Question: Describe the condition in detail:
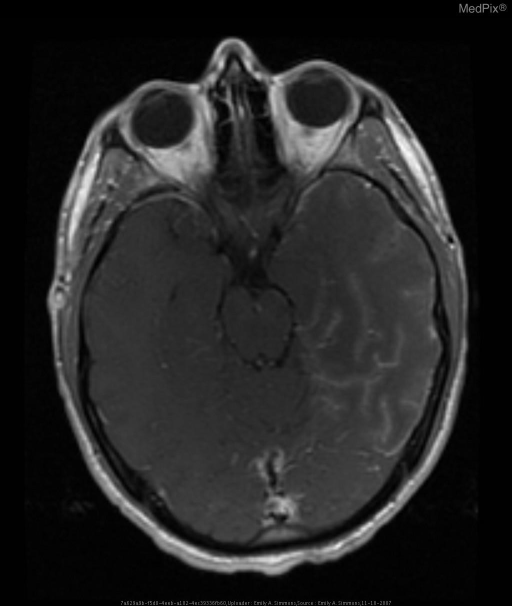
Answer: The disease is discussed as: Lesions/Condition: HSV Encephalitis

Associations/Predisposing  Factors: Prior HSV infection, primarily HSV-2 in neonates and HSV-1 after the neonatal period.

Common  Locations: The limbic region is most freqently involved -  temporal lobes, insula, subfrontal, and cingulate gyri.  Involvlement is usually bilateral, but asymmetric.  In infants and children, the imaging findings may be atypical, with predominant involvement of the cerebral hemispheres.

Demographics: All ages can be affected, however, the highest incidence is in adolescents and young adults.

Histology: May demonstrate mononuclear inflammation, perivascular cuffing, focal inflammatory infiltrates, microglial nodules, necrosis, macrophage infiltration.

Gross  Appearance: Areas of hemorrhagic necrosis may be present.

Radiology: Temporal lobe involvement is the most common finding, and there may be resultant mass effect.  On CT, hypoattenuation may be seen in the temporal lobe, but MRI is the best imaging modality if herpes encephalitis is suspected.

T1 weighted imaging may reveal mass efect and loss of grey white differentiation.  Subacute hemorrhage may be seen, and if present will "bloom" on T2* GRE.  T2 weighted imaging demonstrates increased signal in the involved regions, which is frequently bilateral but assymetric.  There may be restricted diffusion on DWI. On post contrast imaging mild, patchy enhancement may be seen in the early phases.  Meningeal enhancement is occasionally seen, and gyriform enhancement is usually seen 1 week after symptom onset.

Prognosis  and  Treatment: 70% mortality if untreated.  Even with treatment approximately 50% will have neurological deficit.  Standard treatment consists of acyclovir iv 10 mg/kg three times daily for 14-21 days. Treatment should begin as soon as diagnosis suspected, and not delayed for imaging or laboratory confirmation.